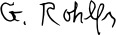
Signature of: gerhard rohlfs